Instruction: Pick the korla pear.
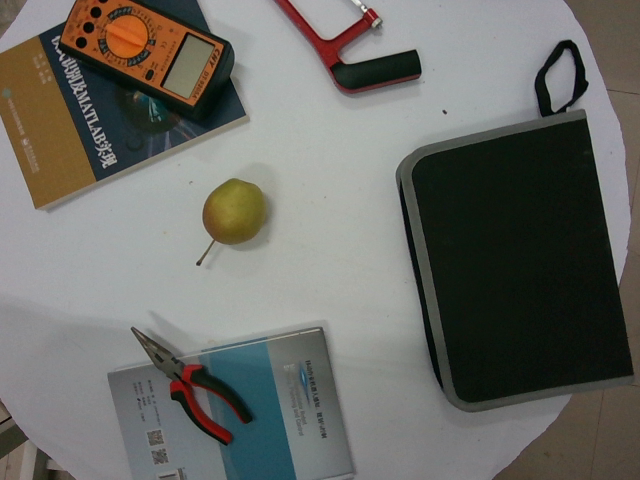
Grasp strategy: vertical